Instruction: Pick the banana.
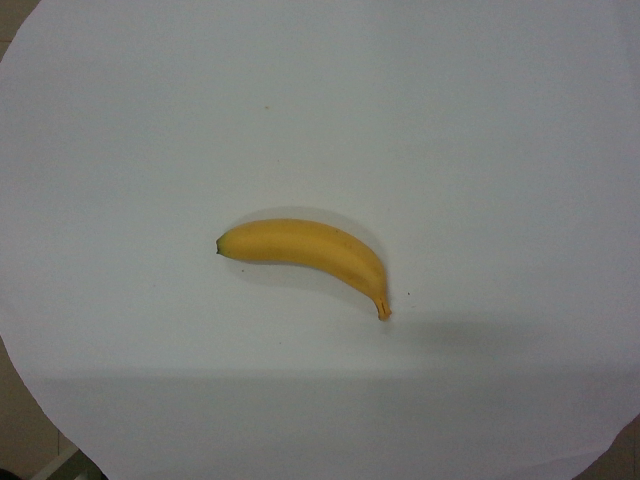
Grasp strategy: vertical